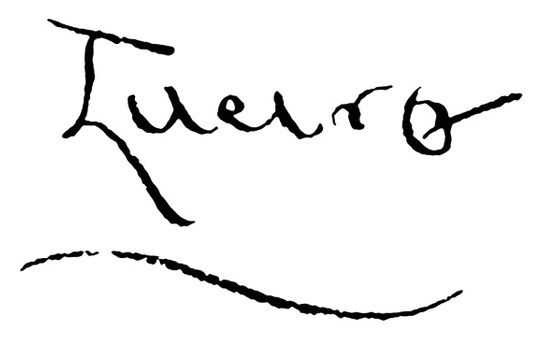
Signature of: manuel lueiro rey